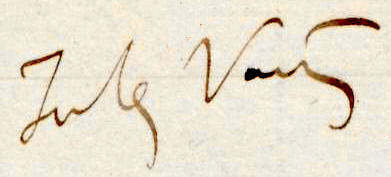
Signature of: jules vuy